Question: What is the total amount of taxes owed as per the document?
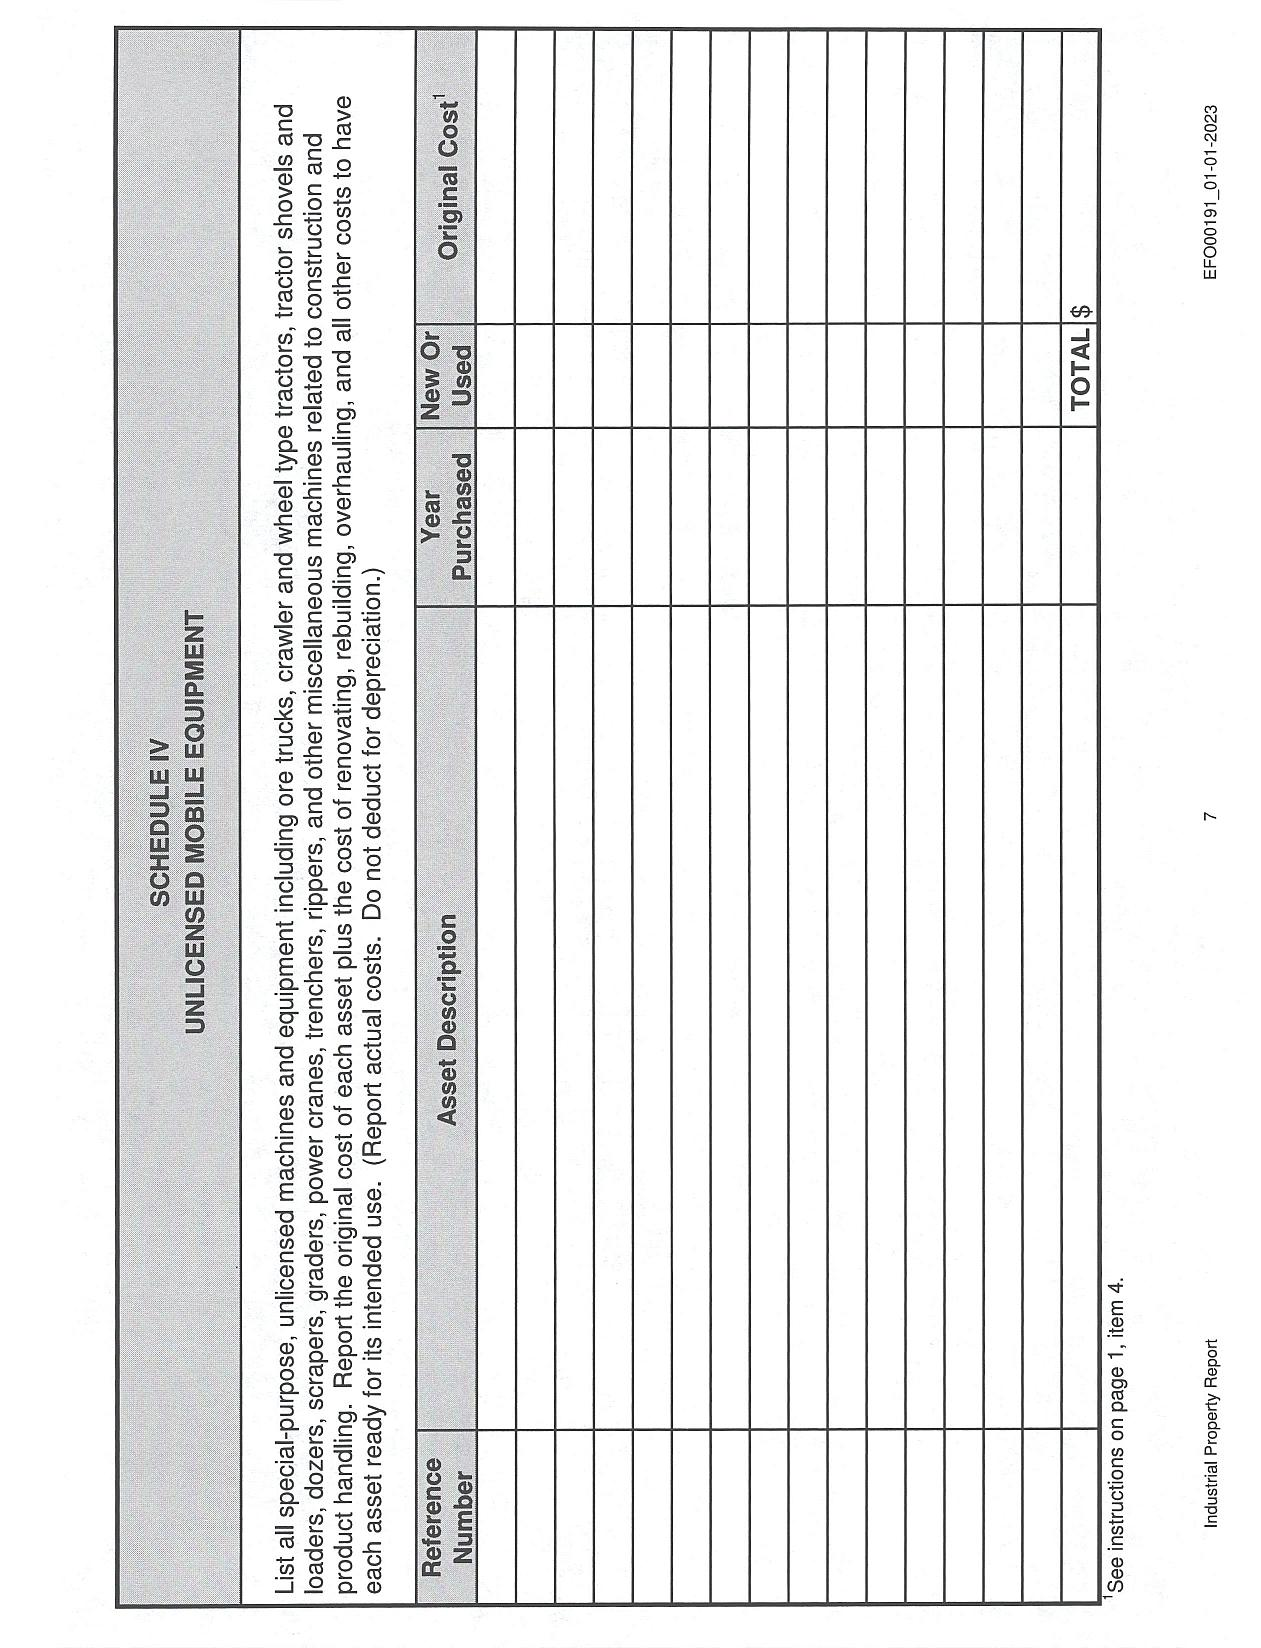
Answer: "TOTALS"